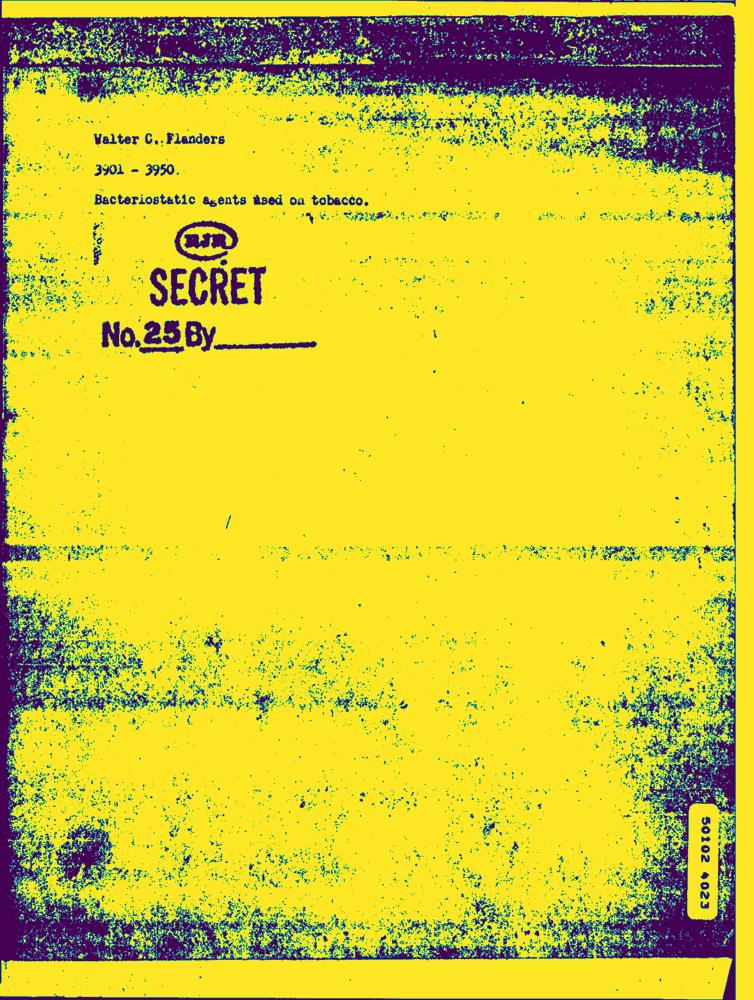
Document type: Hand-Written